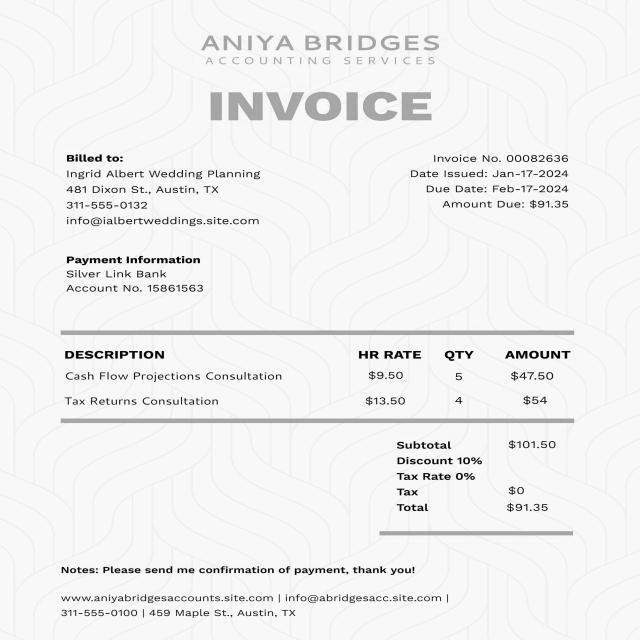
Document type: Invoice